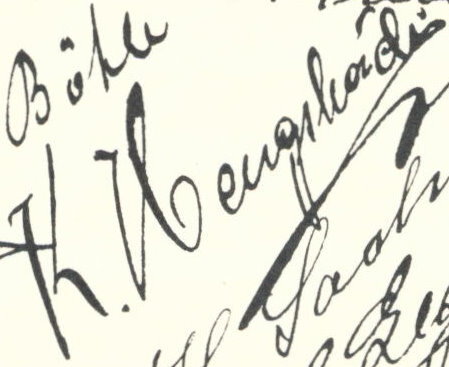
Signature of: klemens hengsbach